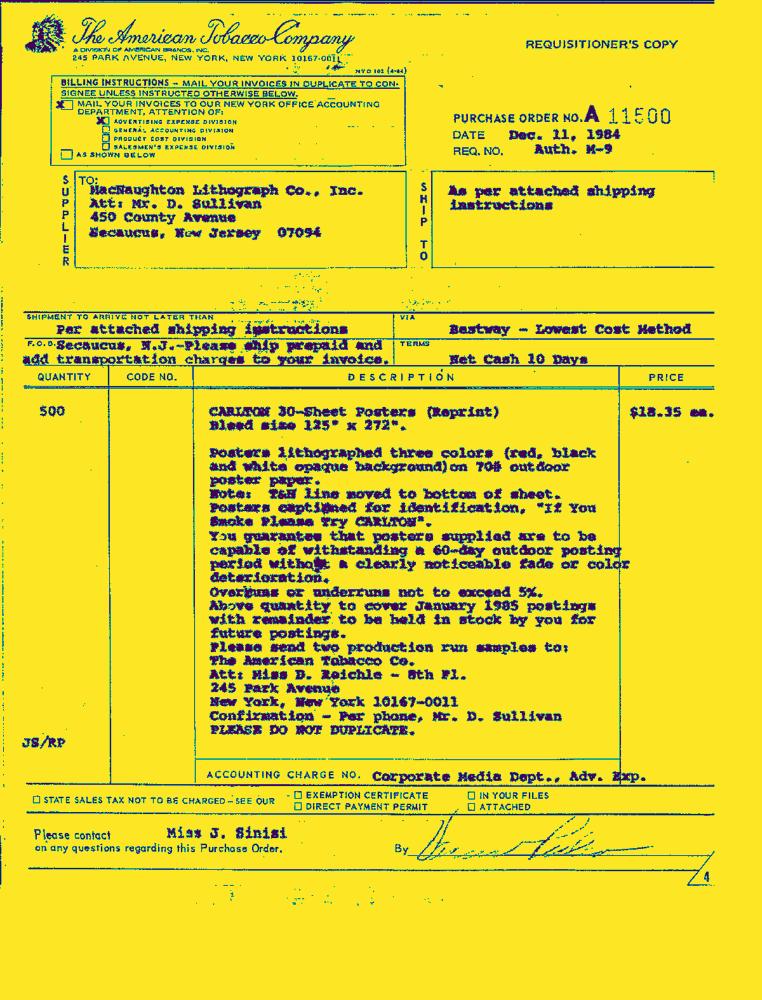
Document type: Invoice-Doc